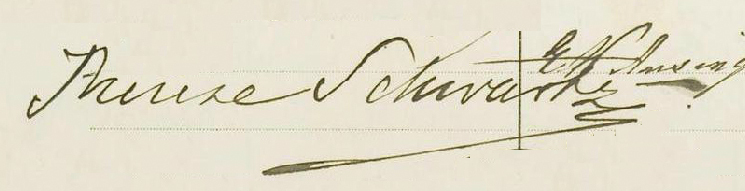
Signature of: thérèse schwartze